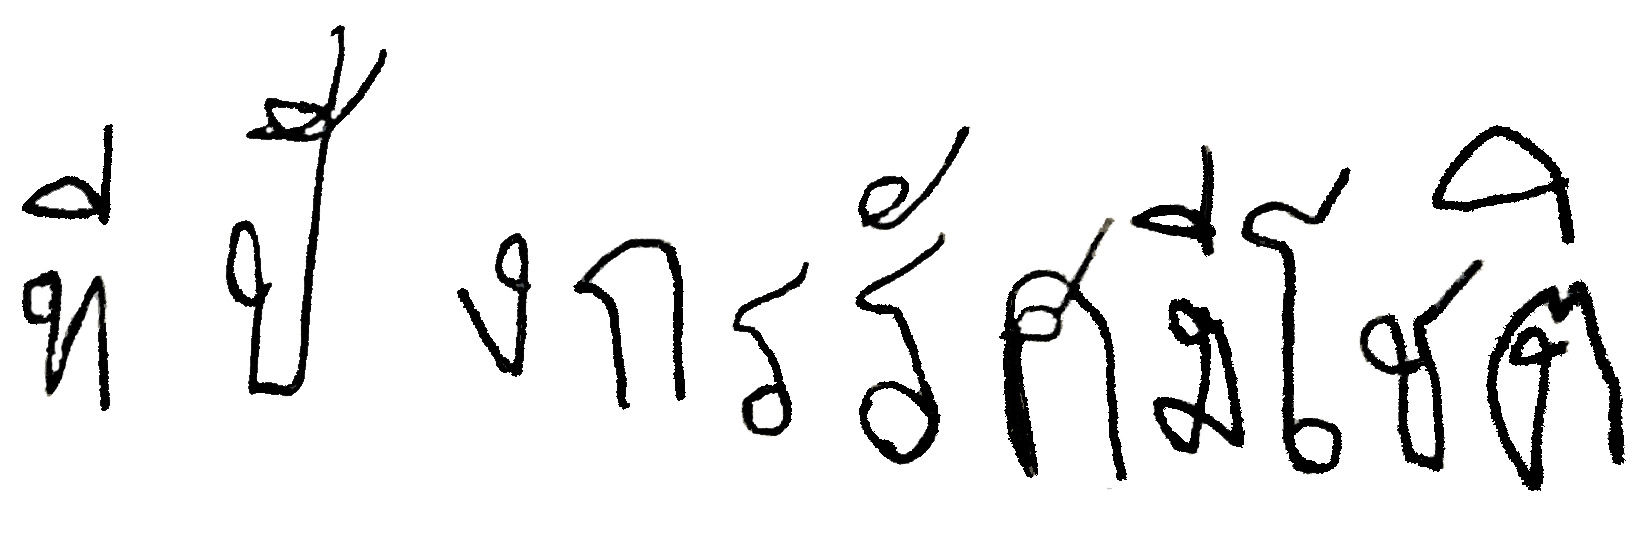
Signature of: prince dipangkorn rasmijoti of thailand